Question: What do the imaging results show?
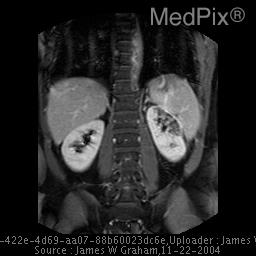
Answer: The imaging shows CT KUB was performed to evaluate for suspected renal stones. CT evaluation demonstrated normal appearing kidneys, with no evidence of renal obstruction or urolithiasis. A recently passed stone was considered, and the patient discharged home.

The patient returned 4 days later with continued and worsening left flank pain. There was flank tenderness on physical exam. UA showed moderate blood. CBC was normal, including a normal white count. CT KUB was again performed. There was no urolithiasis or hydronephrosis, but there was interval development of significant perinephric stranding. Given lack of other clinical findings of pyelonephritis, a renal mass could not be excluded, and a contrast examination was ordered.

Contrast CT demonstrated a wedge shaped area of non-perfusion in the upper outer aspect of the left kidney. A renal infarct was felt to be the most likely etiology, though there was no history to suggest a source. Further evaluation included echocardiography, which was negative. Laboratory analysis for abnormal clotting factors was negative. As fibromuscular dysplasia and vasculitis were also considered, renal MRA performed. This again demonstrated the area of non-perfusion in the left kidney, but also showed irregular narrowing and dilation of both renal arteries, highly suggest of fibromuscular dysplasia.

The patient was treated for symptoms and placed on Plavix. Outpatient angiography was then performed, confirming findings of FMD previously seen on MR Figure 4 – MR (1 day after CT KUB)- Wedge shaped area of non-enhancement in the upper lateral left kidney, with small rim of capsular enhancement..